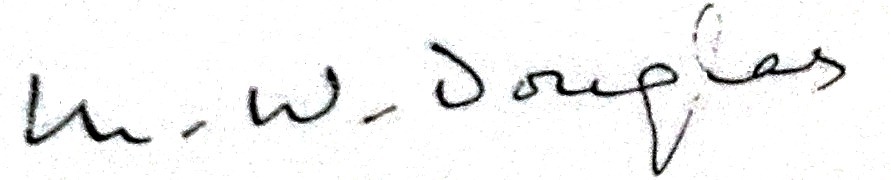
Signature of: montagu william douglas